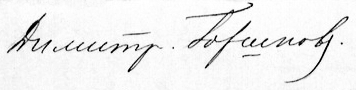
Signature of: dmitry gorshkov